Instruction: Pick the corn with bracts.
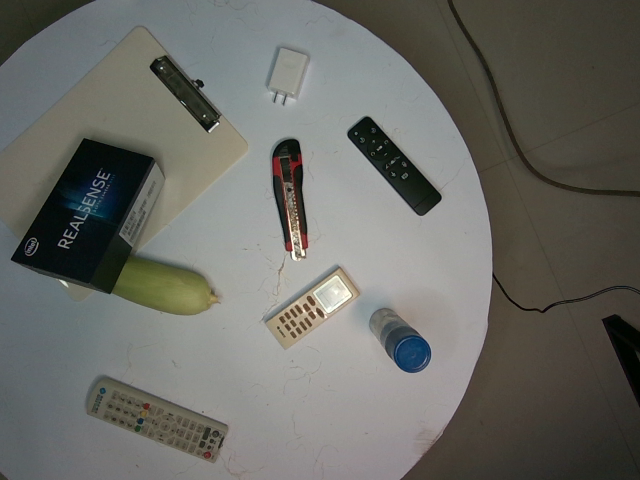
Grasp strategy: vertical